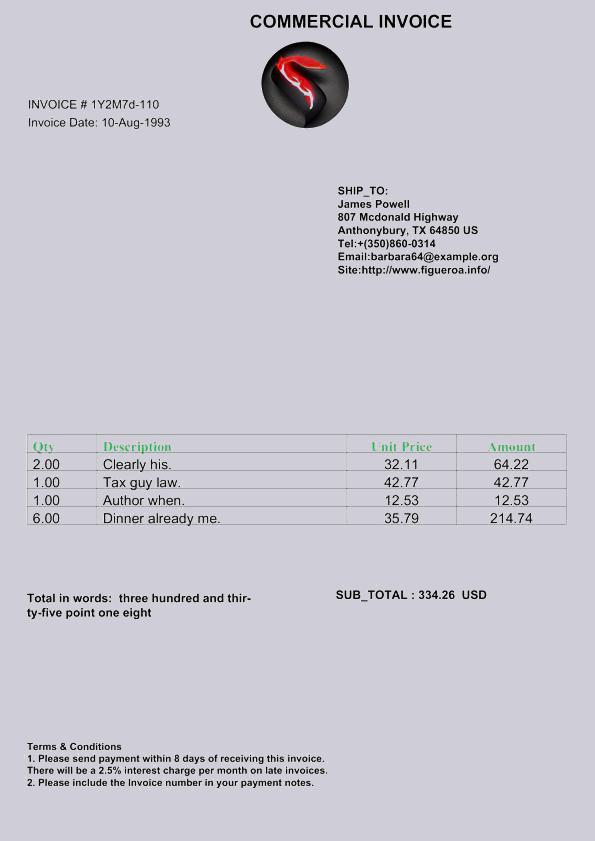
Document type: Invoice